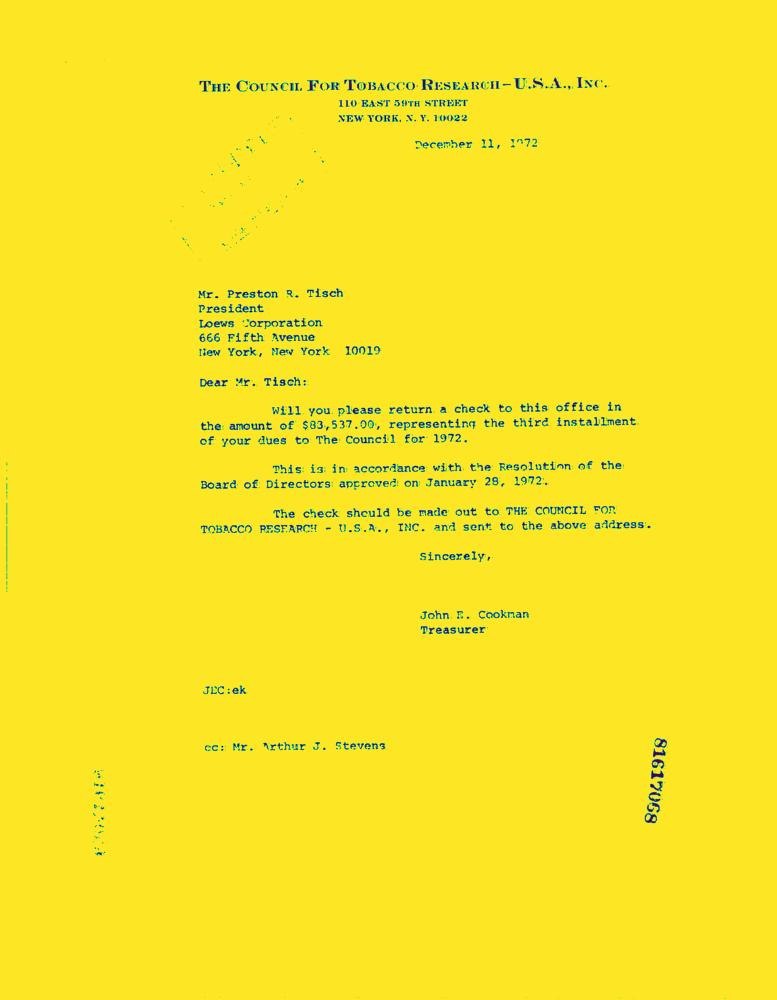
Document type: Letter-Doc